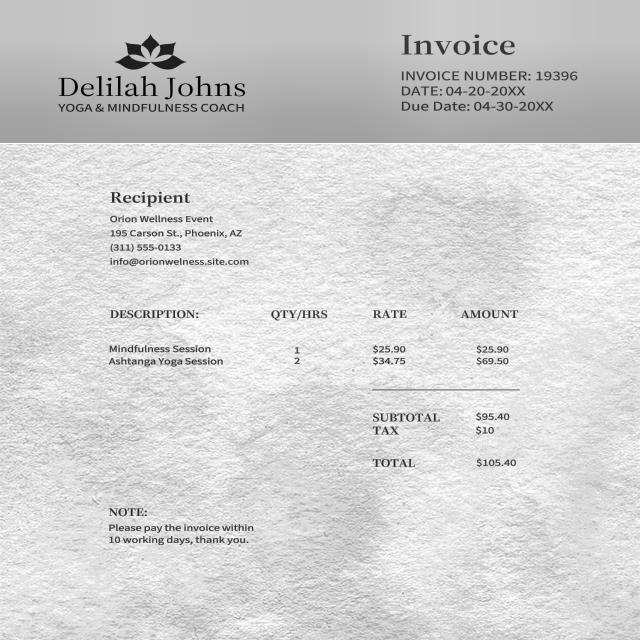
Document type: Invoice